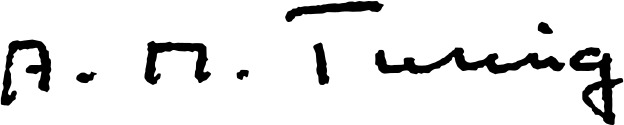
Signature of: alan turing